Question: What jurisdiction, city, or county is the document associated with?
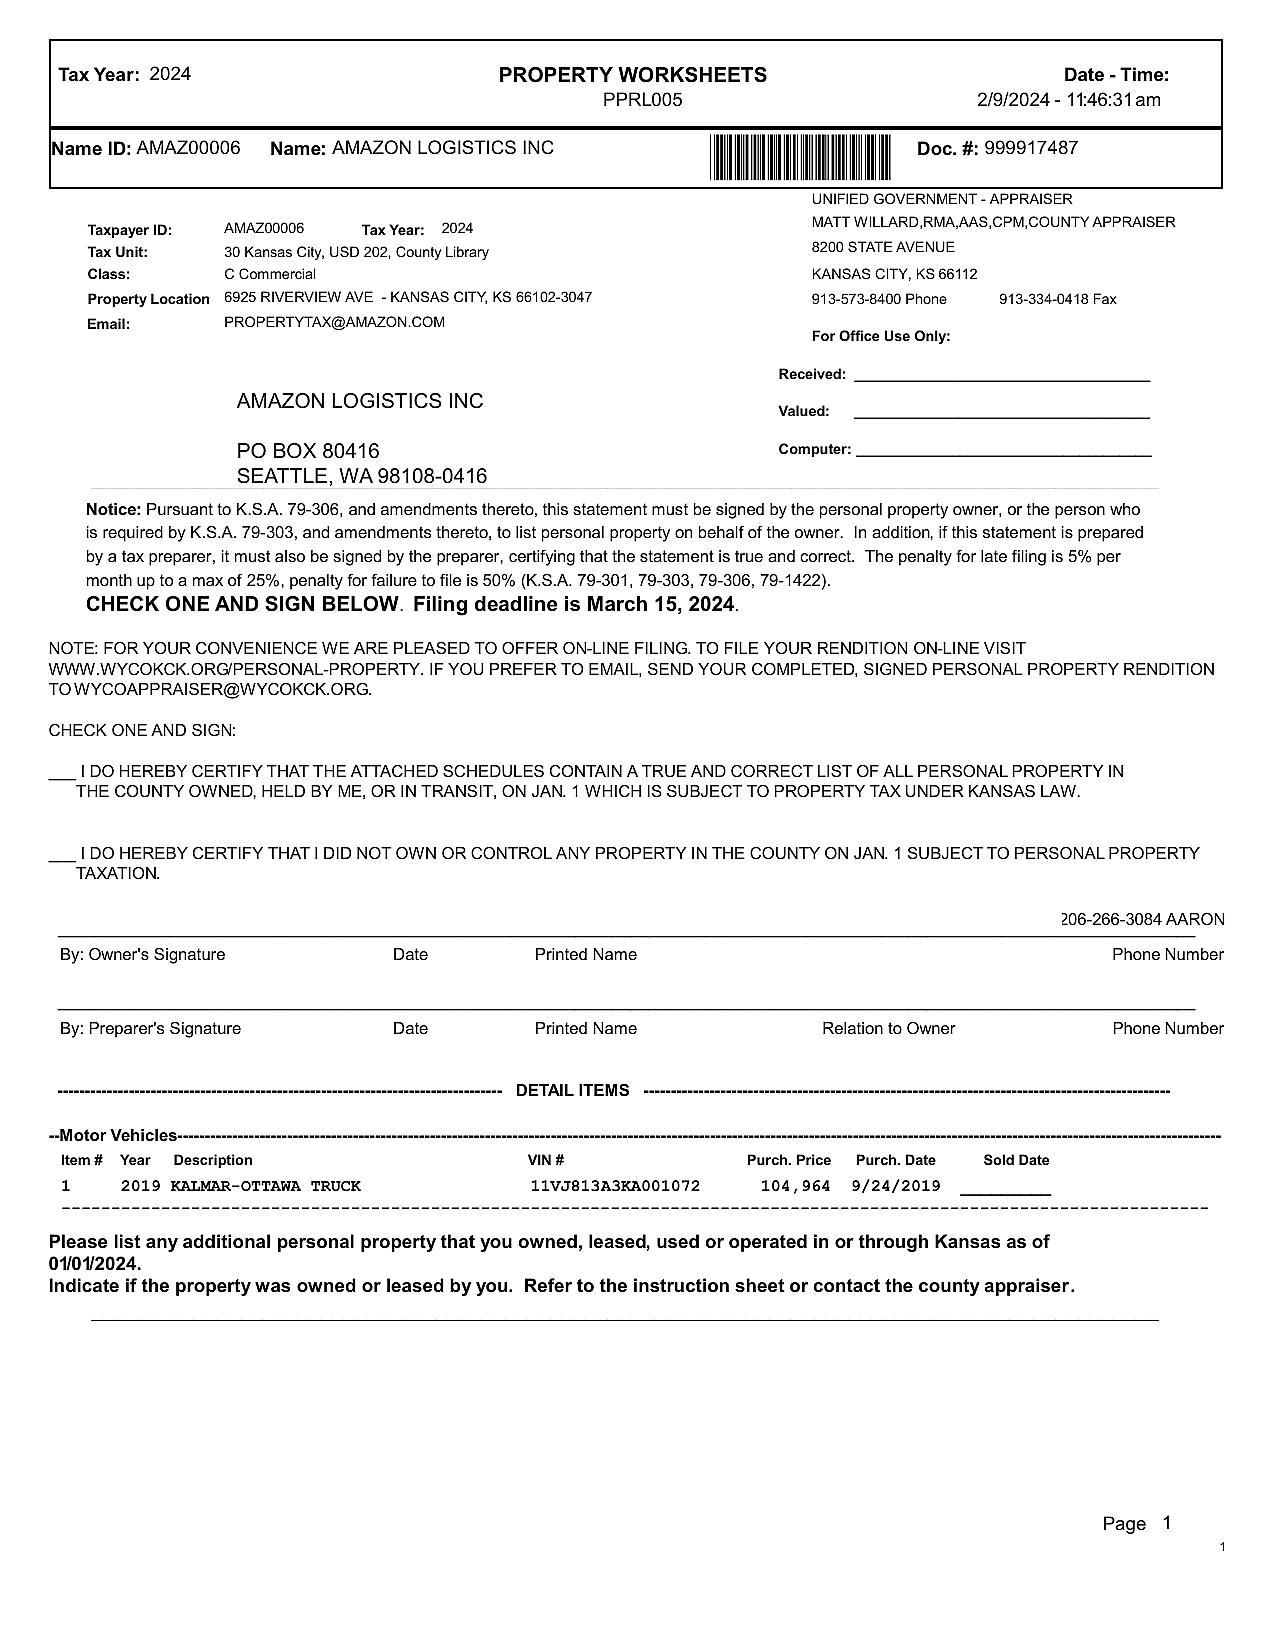
Answer: "Kansas City"